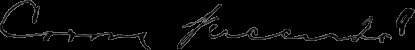
Signature of: corona riccardo